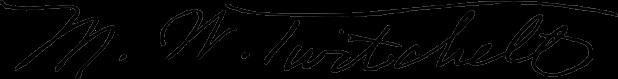
Signature of: mayville william twitchell